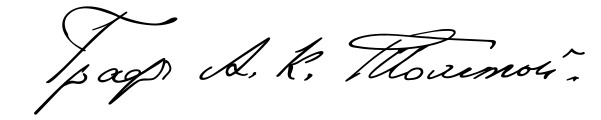
Signature of: aleksey konstantinovich tolstoy